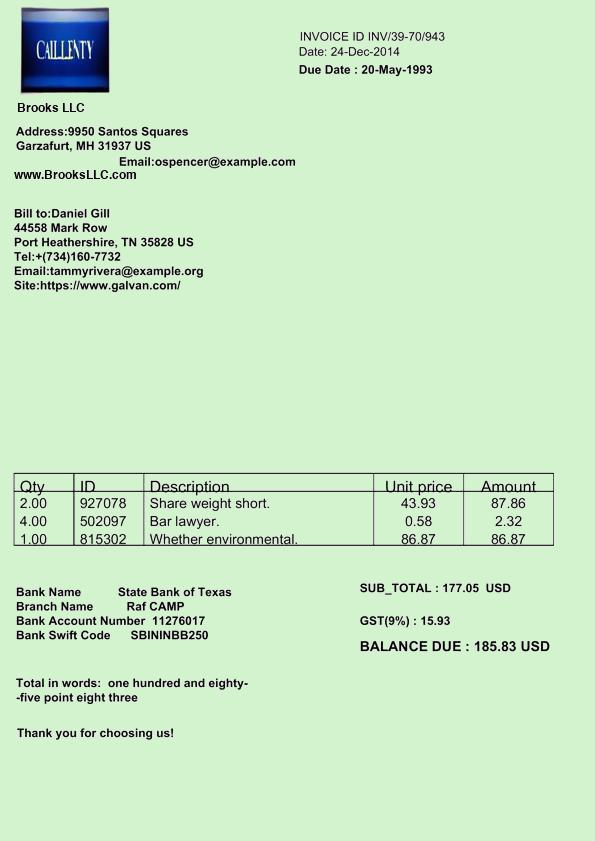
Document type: Invoice